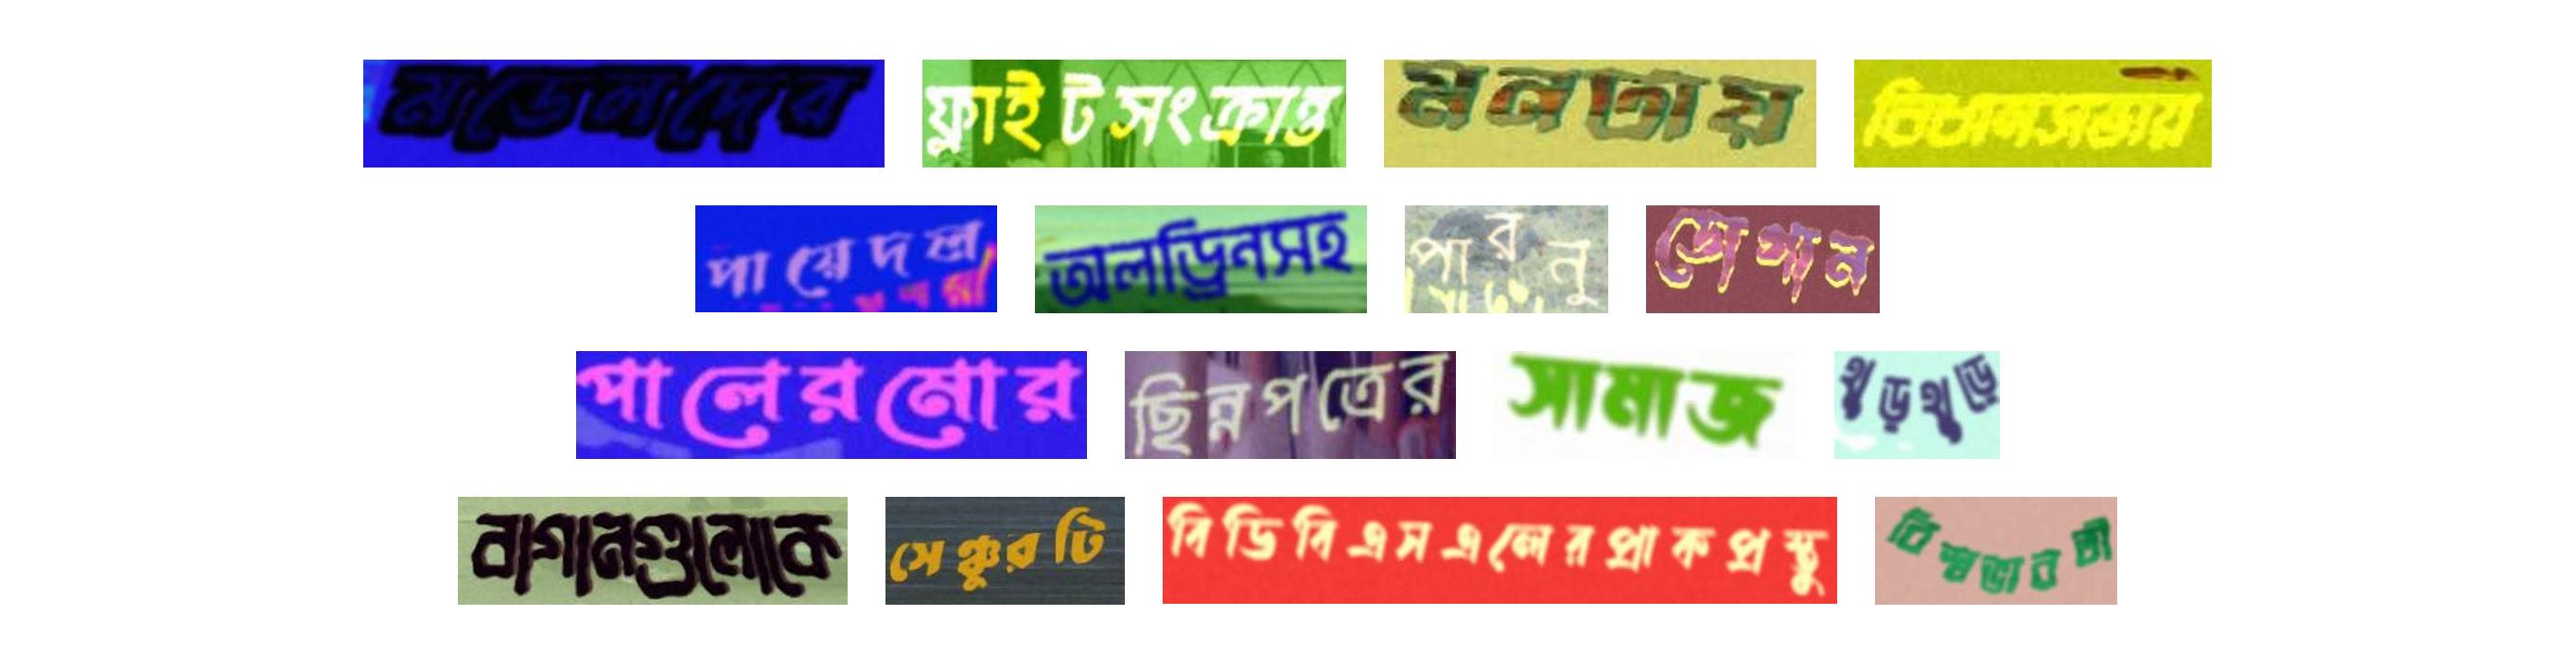
মডেলদের ফ্লাইটসংক্রান্ত মনটায় বিধানসভায়
পায়েদল অলড্রিনসহ পারনু ডোগান
পালেরমোর ছিন্নপত্রের সামাজ থুড়থুড়ে
বাগানগুলোকে সেঞ্চুরটি বিডিবিএসএলেরপ্রাকপ্রস্তু বিশ্বভারতী